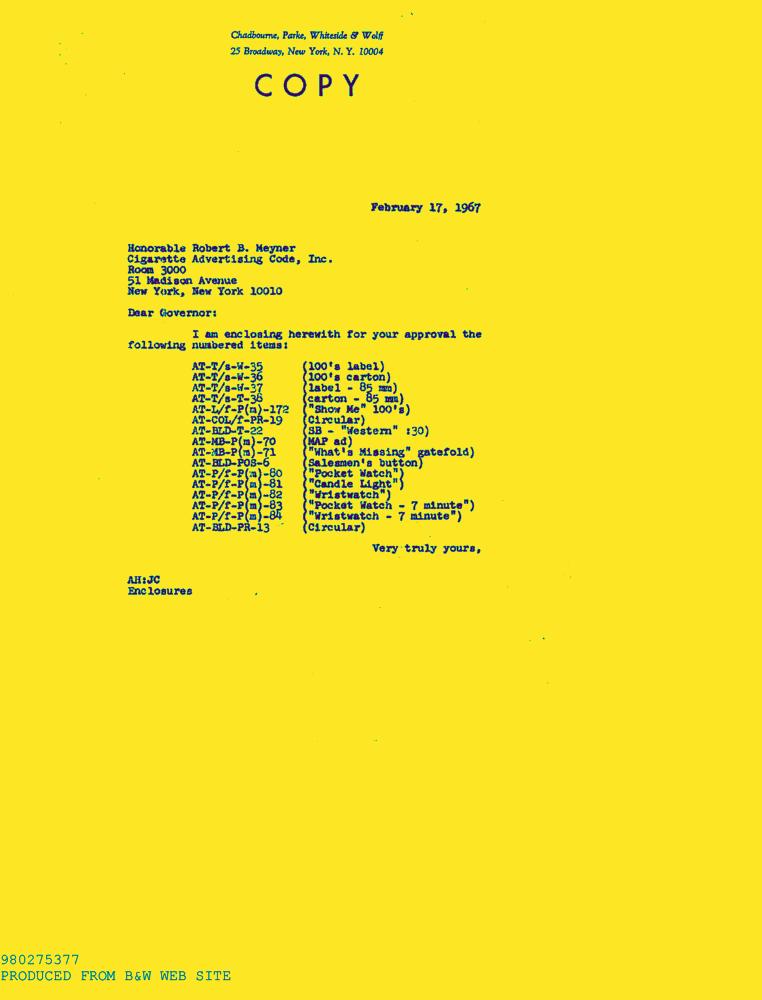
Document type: Letter-Doc